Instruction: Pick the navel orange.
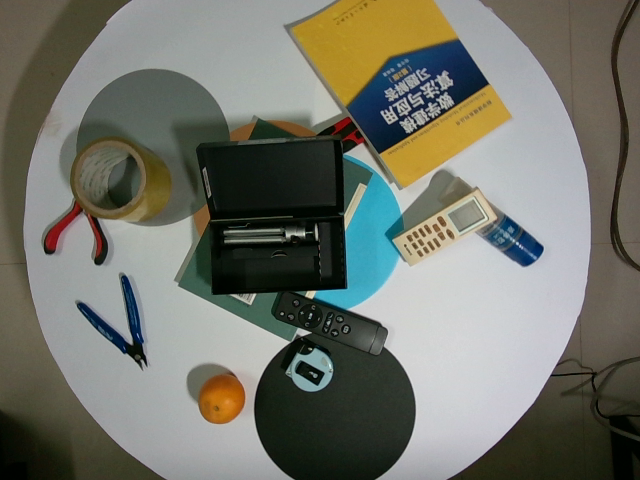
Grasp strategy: vertical